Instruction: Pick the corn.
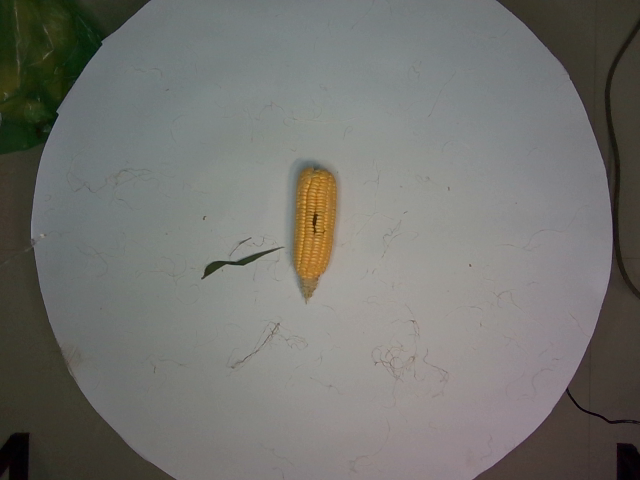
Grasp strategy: vertical